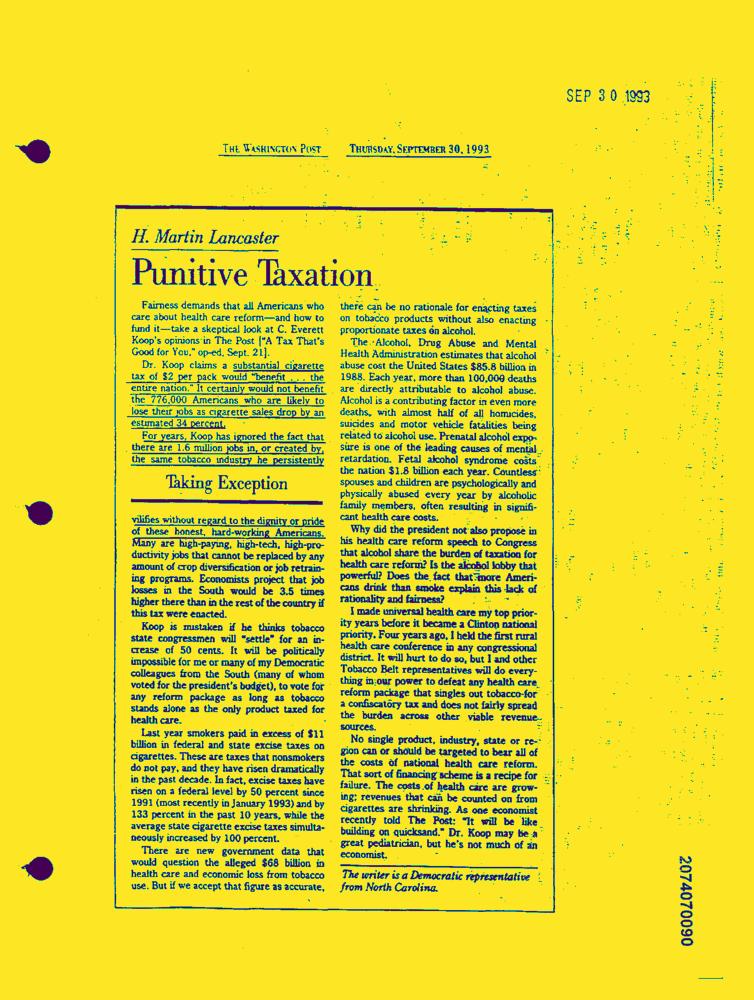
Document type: News-Article